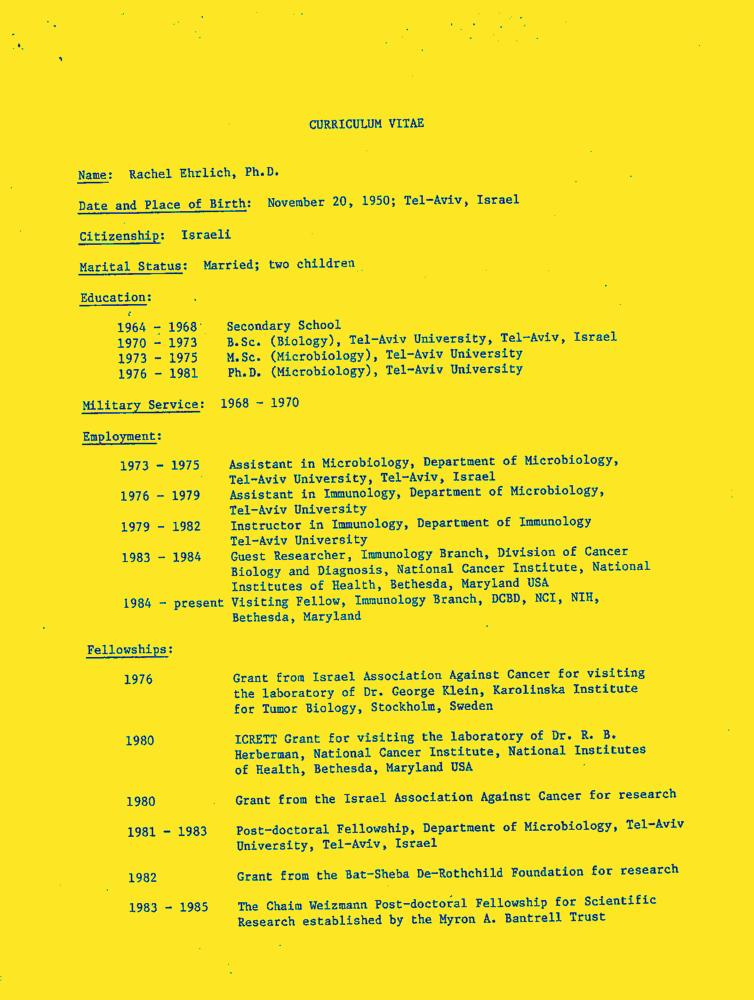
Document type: Resume-Doc